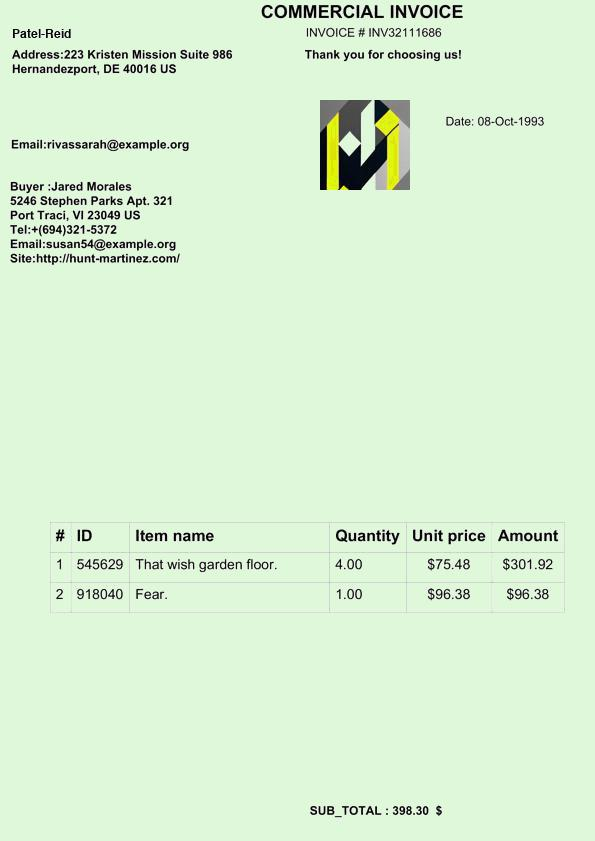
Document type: Invoice